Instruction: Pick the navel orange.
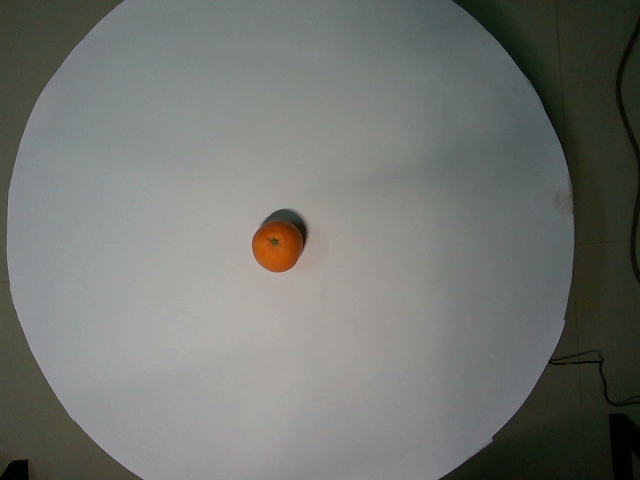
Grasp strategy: vertical